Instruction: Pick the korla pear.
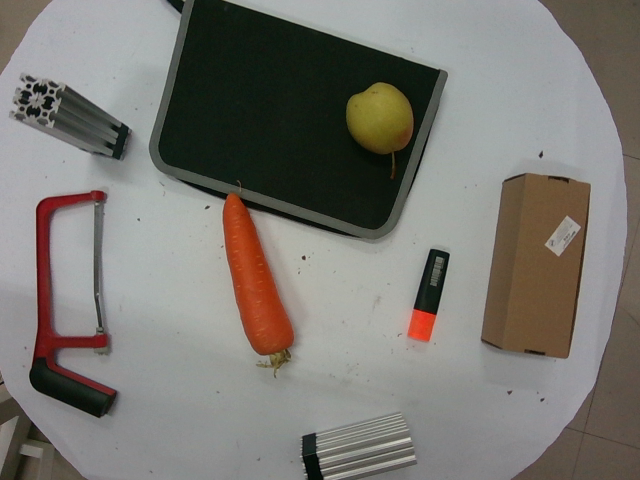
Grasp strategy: vertical